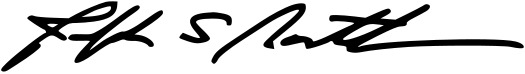
Signature of: ralph northam